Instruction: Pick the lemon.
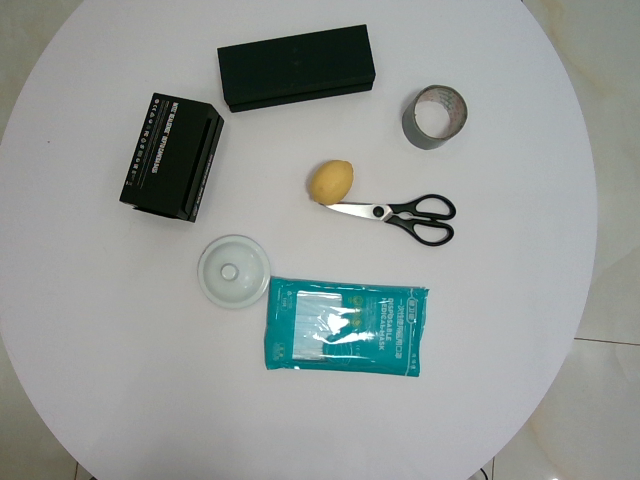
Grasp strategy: vertical